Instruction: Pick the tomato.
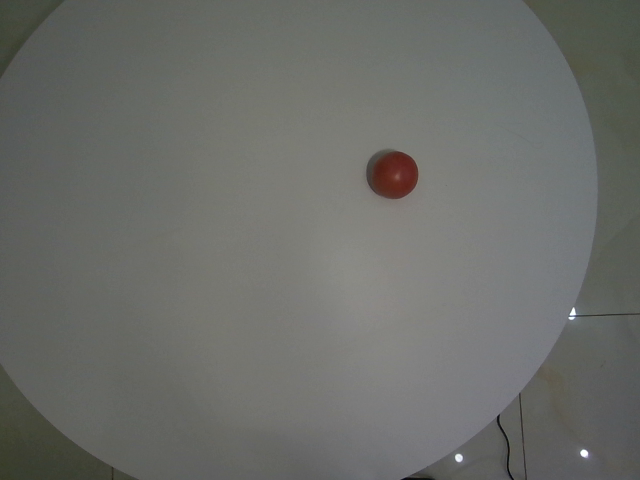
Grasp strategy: vertical